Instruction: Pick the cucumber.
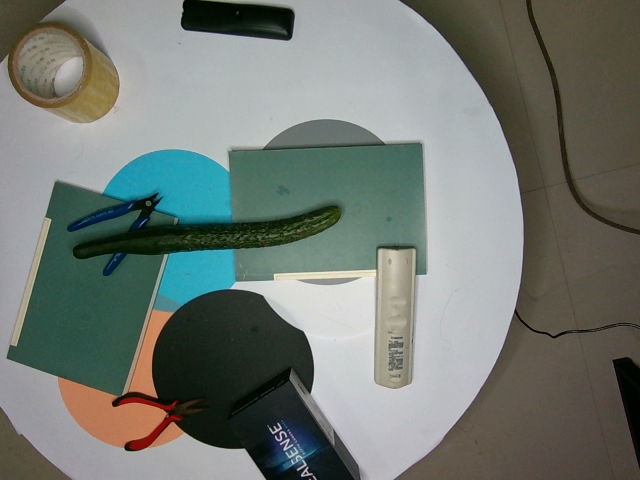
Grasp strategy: vertical